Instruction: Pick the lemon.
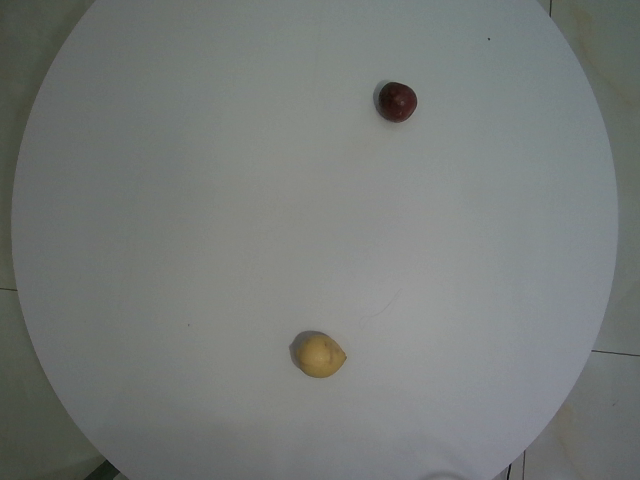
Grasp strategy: vertical